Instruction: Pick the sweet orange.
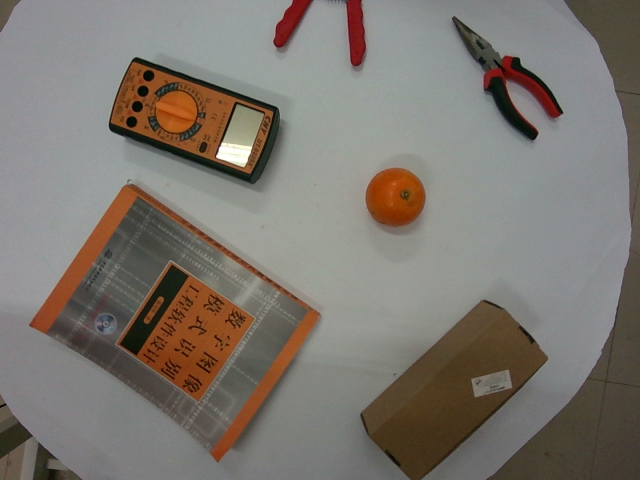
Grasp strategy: vertical